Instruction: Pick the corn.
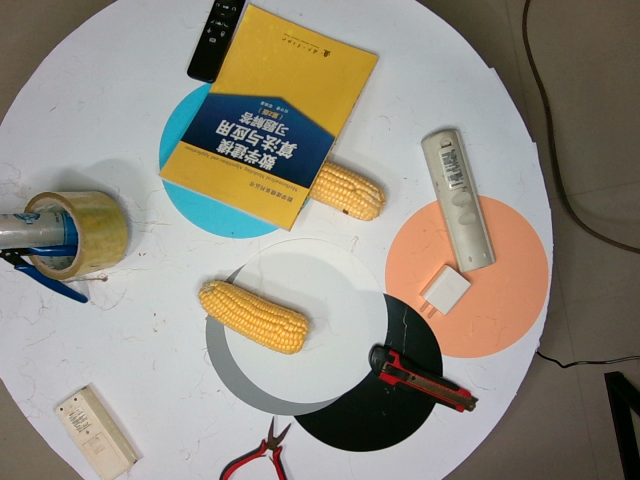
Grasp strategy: vertical